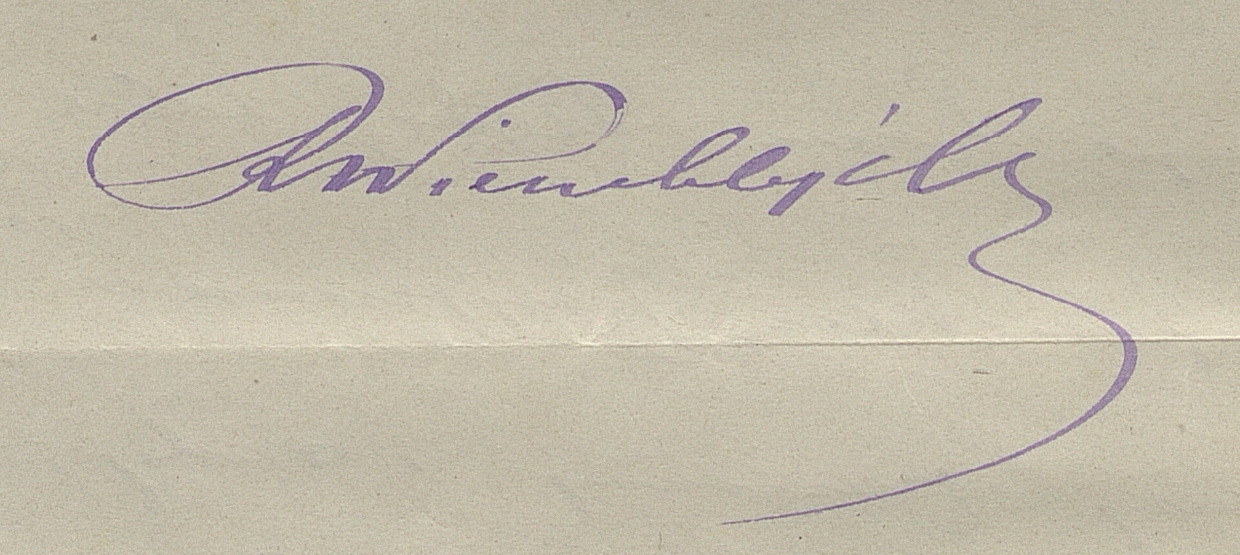
Signature of: roman kajetan walenty wierzchlejski